Question: How does the patient history play a role?
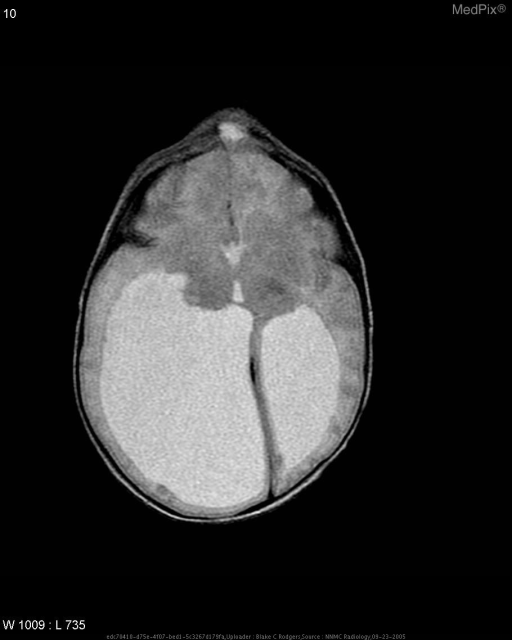
Answer: The patient's history of 2 day old female infant with midline mass above the nose. is key in understanding the case.